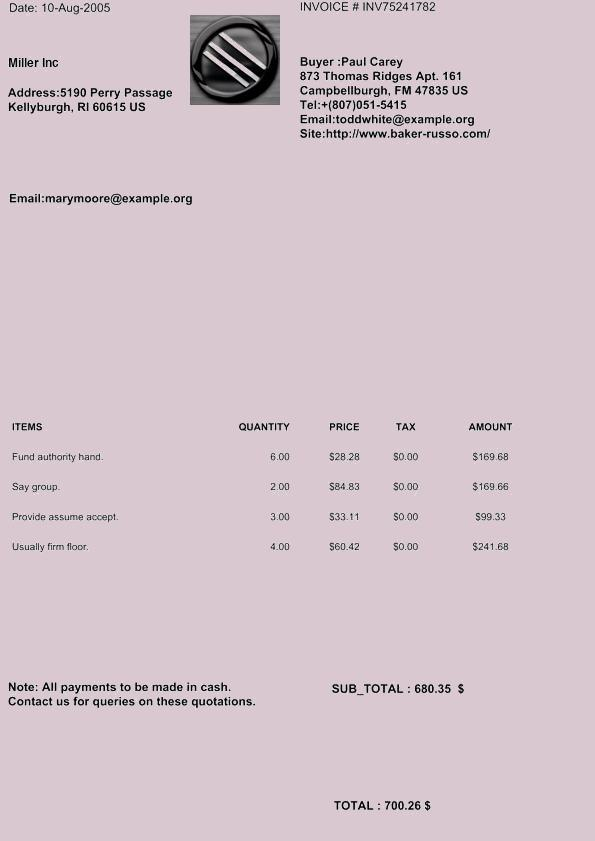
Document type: Invoice